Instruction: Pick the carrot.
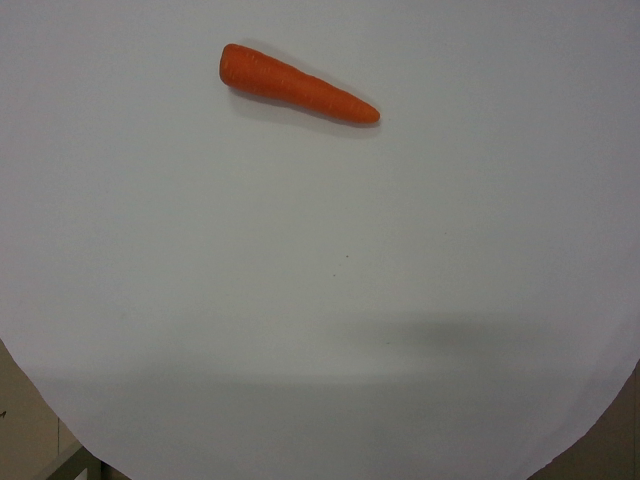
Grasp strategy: vertical